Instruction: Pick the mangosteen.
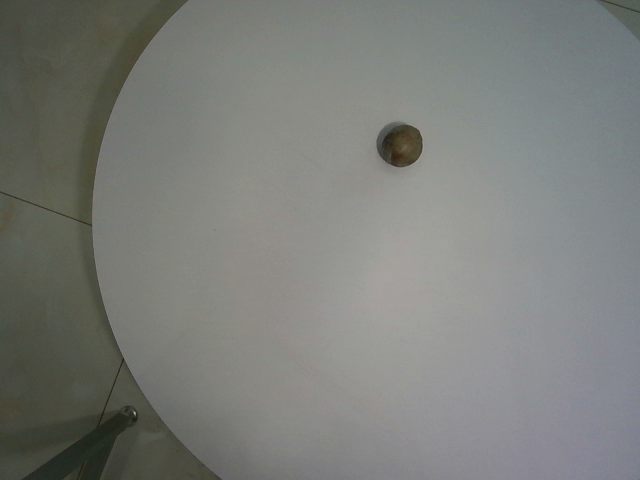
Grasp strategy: vertical